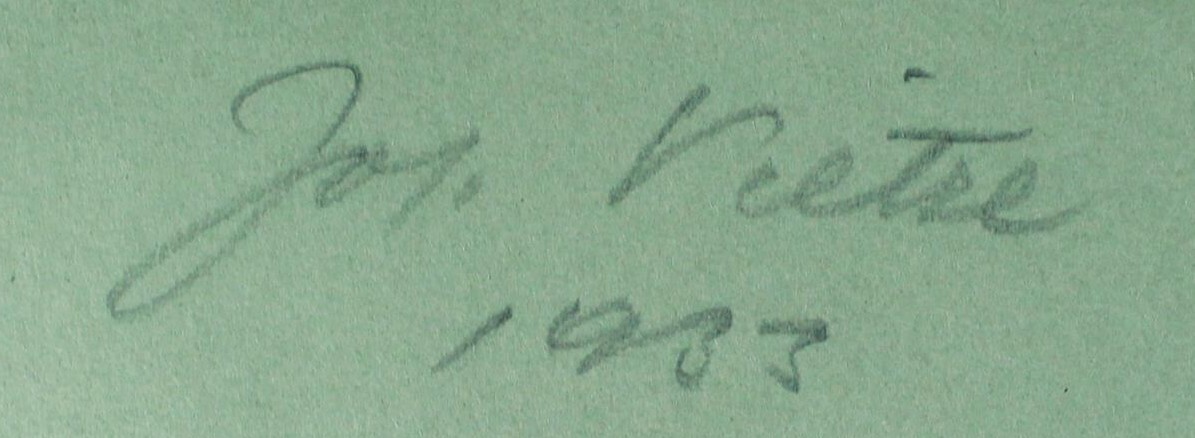
Signature of: josef vietze